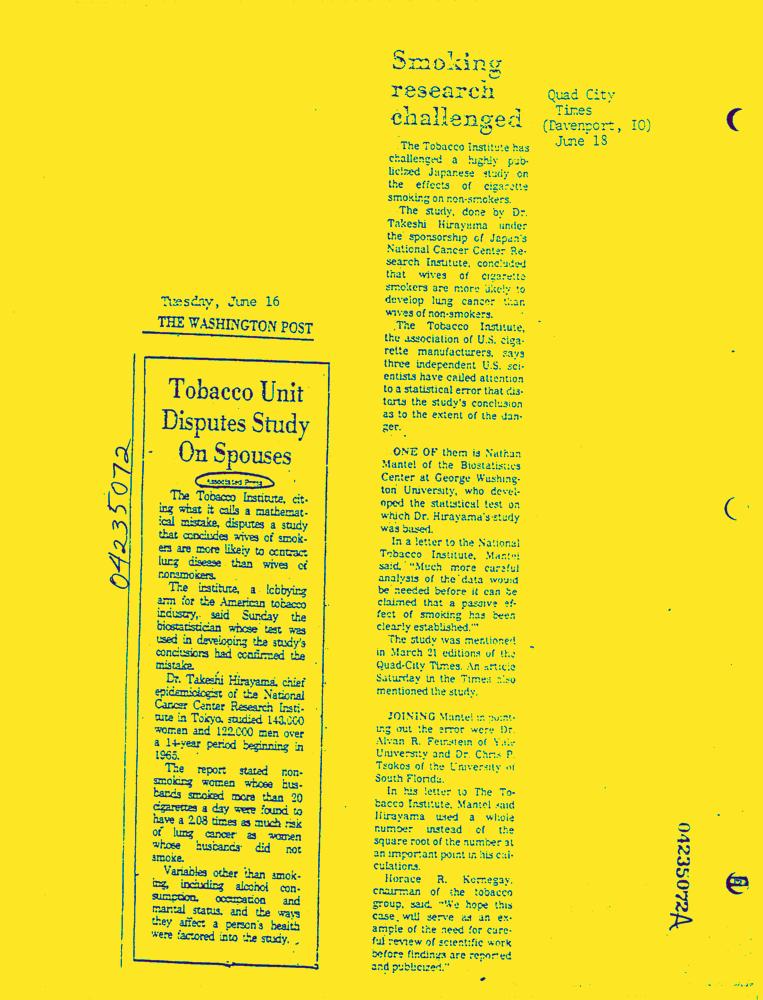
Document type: News-Article